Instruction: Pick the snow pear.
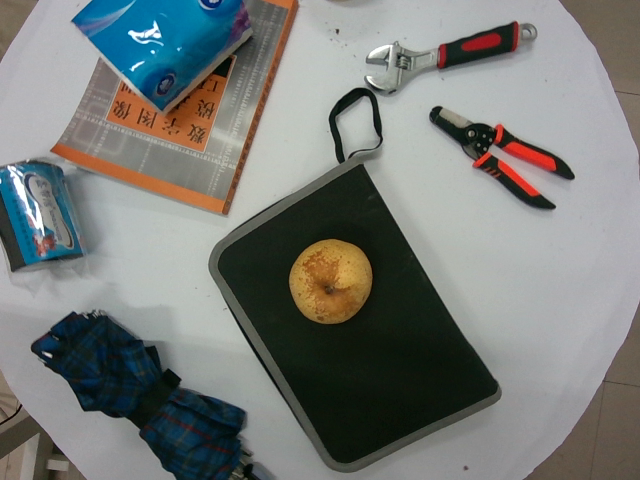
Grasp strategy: vertical